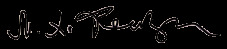
Signature of: mirxäydär fäyzi